Question: What is the assessed value of the property as noted in the document?
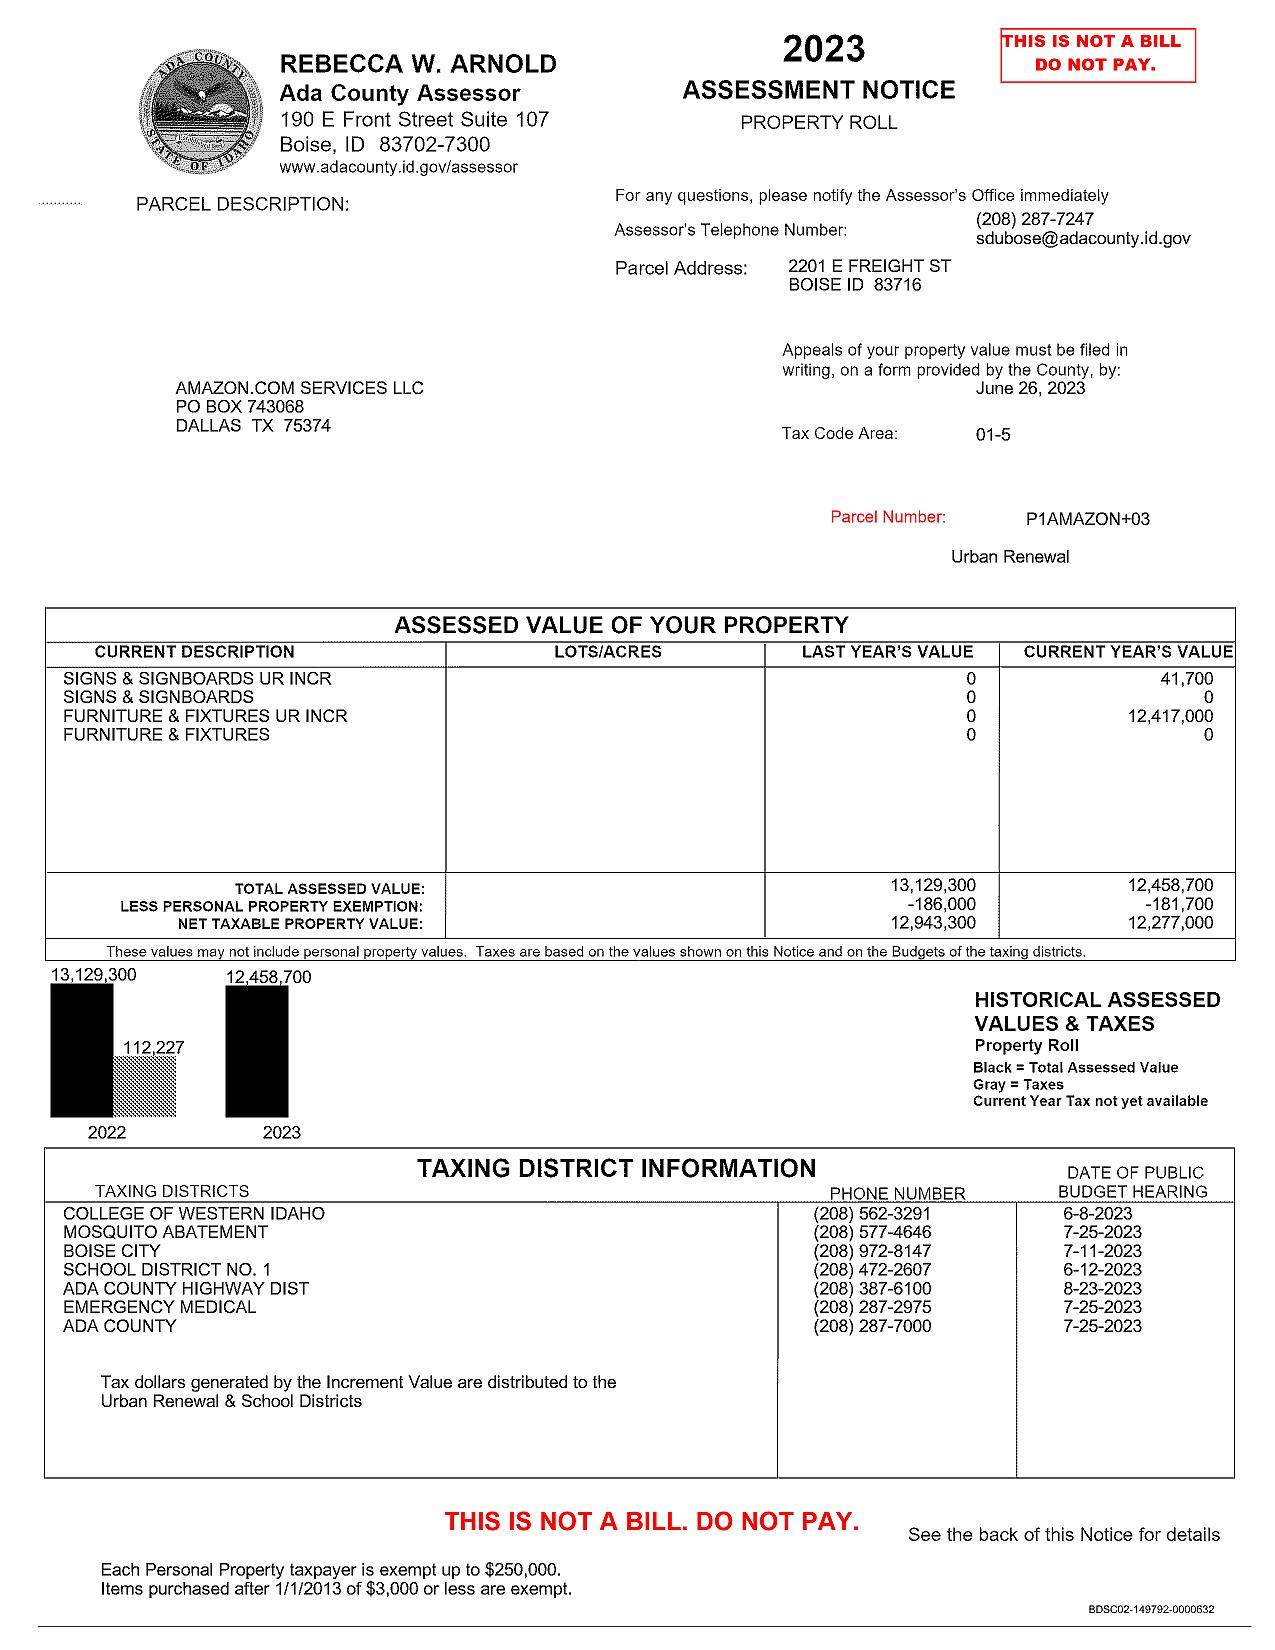
Answer: "12,458,700"